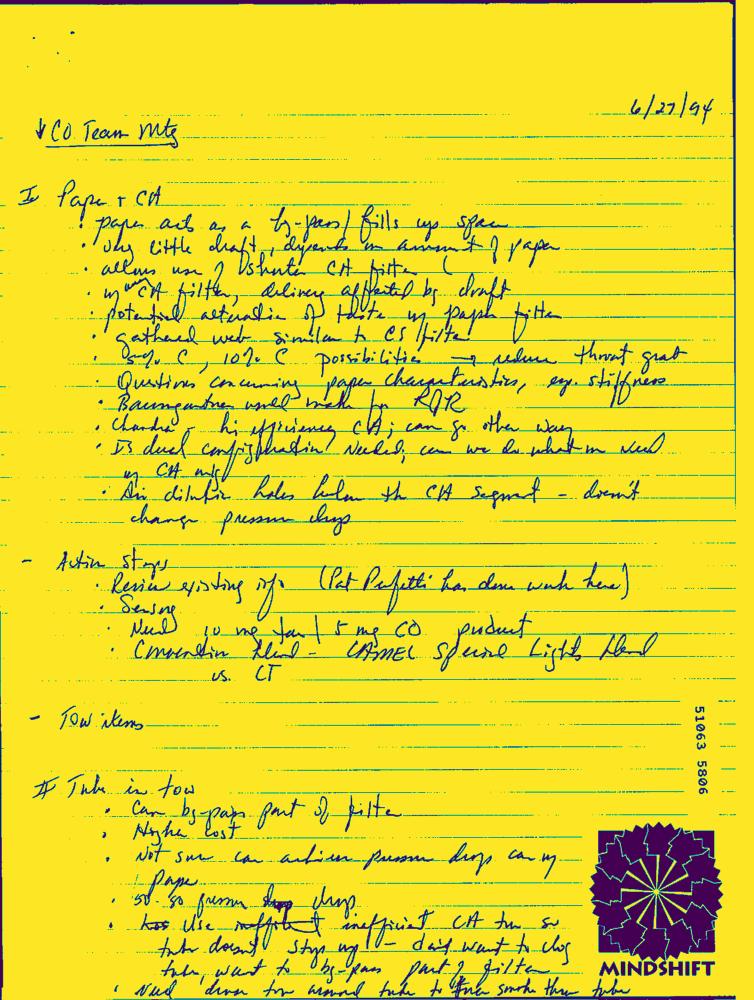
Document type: Hand-Written